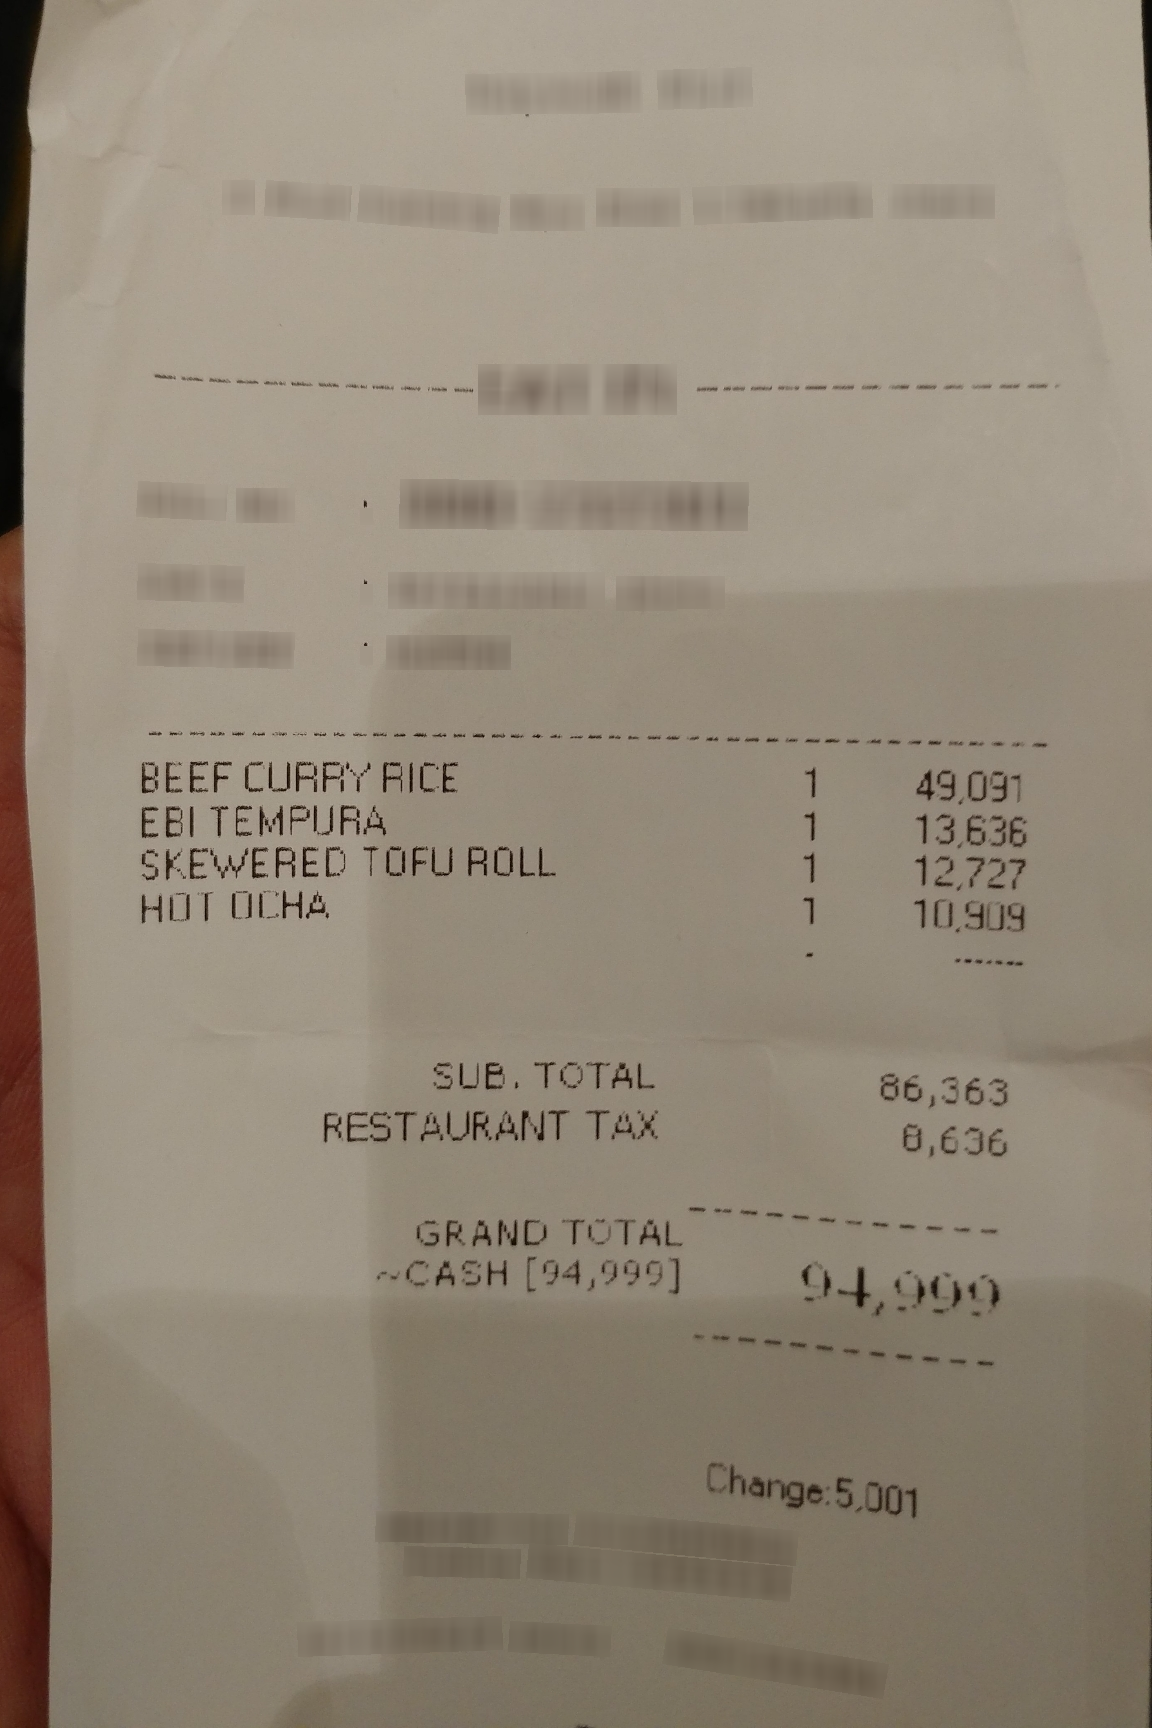
Number of items: 4
Subtotal: 86,363
Tax: 8,636
Total: 94,999
OCR text regions:
text: SUB.
text: TOTAL
text: 86,363
text: RESTAURANT
text: TAX
text: 8,636
text: BEEF
text: CURRYRICE
text: 1
text: 49,091
text: EBI
text: TEMPURA
text: 1
text: 13,636
text: SKEWERED
text: TOFU
text: ROLL
text: 1
text: 12,727
text: HOT
text: OCHA
text: 1
text: 10,909
text: GRAND
text: TOTAL
text: 94,999
text: ~ CASH
text: [94,999]
text: Change:
text: 5,001